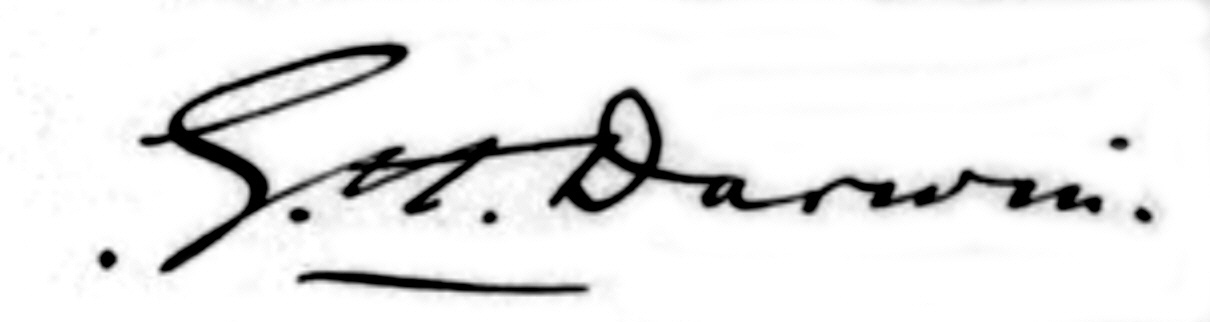
Signature of: george howard darwin